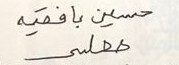
Signature of: q54875141